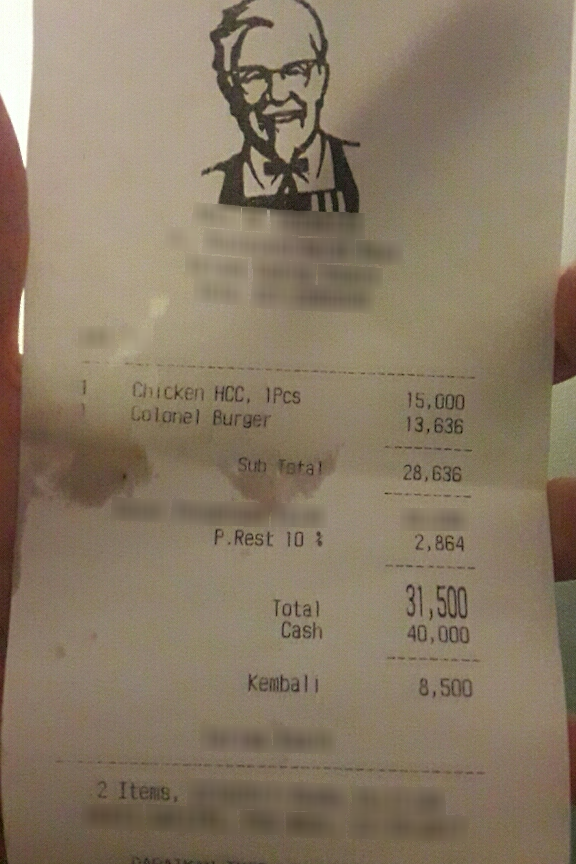
Receipt information:
subtotal: 28,636
tax: 2,864
total: 31,500
line_items: item_name: Chicken HCC, 1Pcs
item_value: 15,000
item_quantity: 1
item_name: Colonel Burger
item_value: 13,636
item_quantity: 1